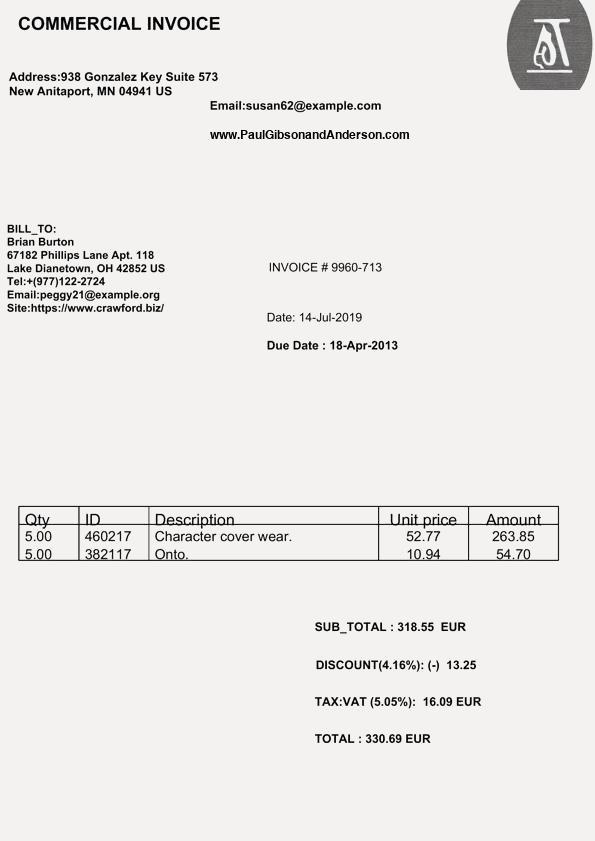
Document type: Invoice